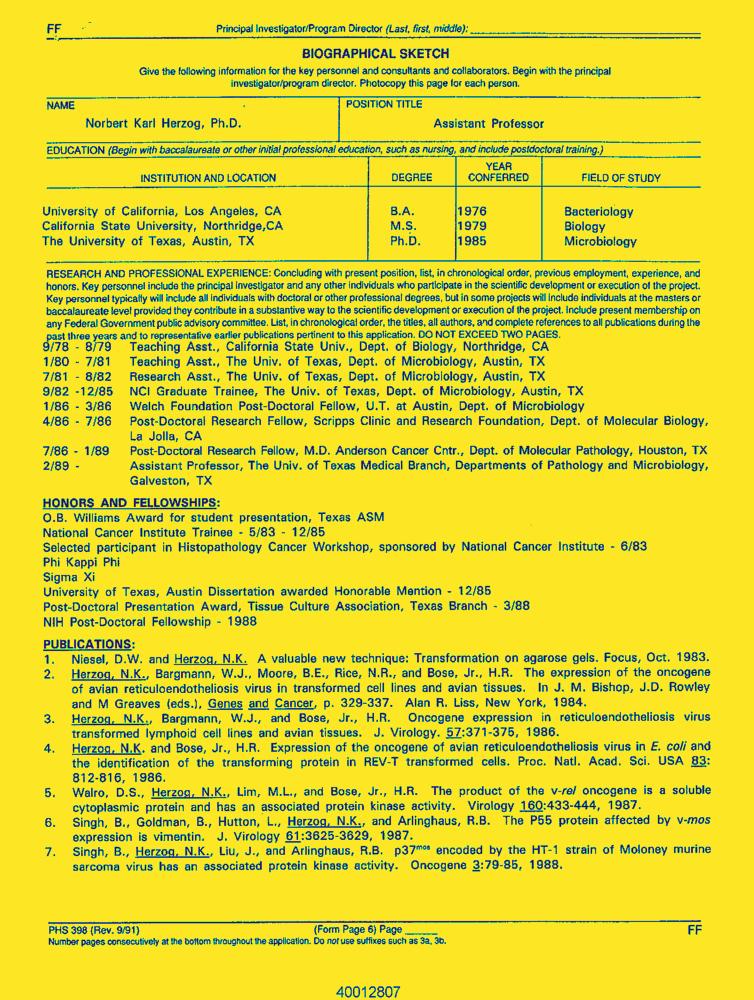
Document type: Resume-Doc